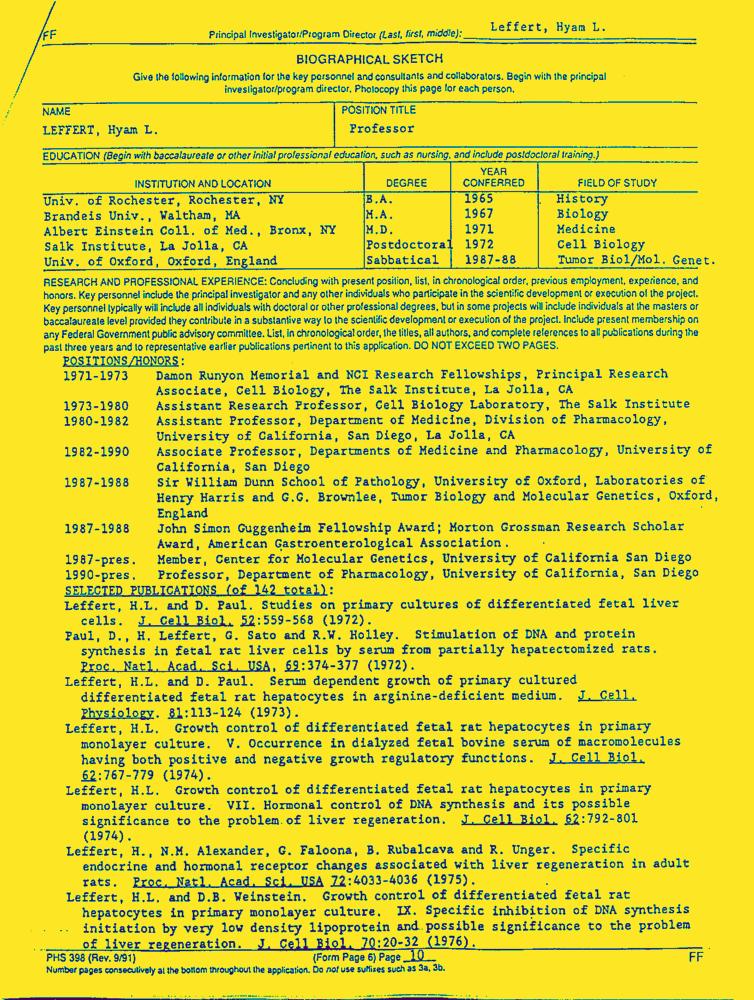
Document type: Resume-Doc